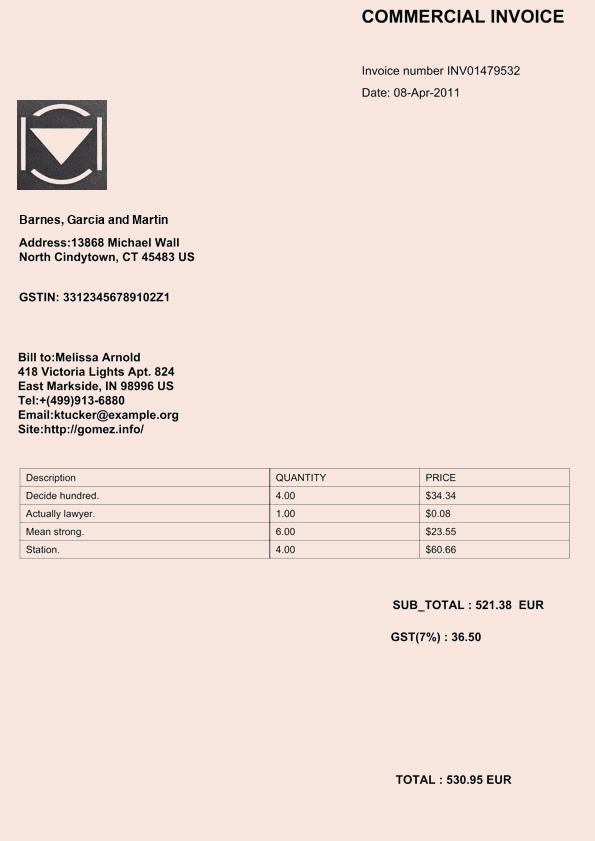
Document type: Invoice